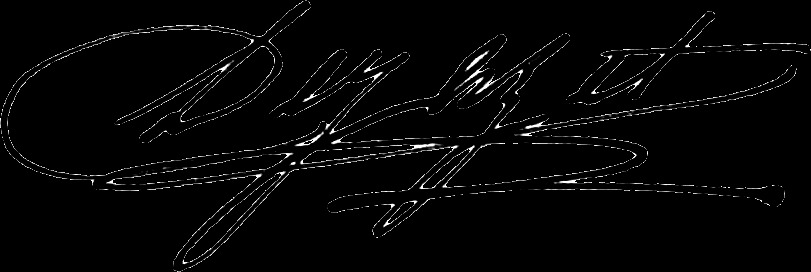
Signature of: virginie déjazet